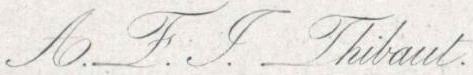
Signature of: anton friedrich justus thibaut